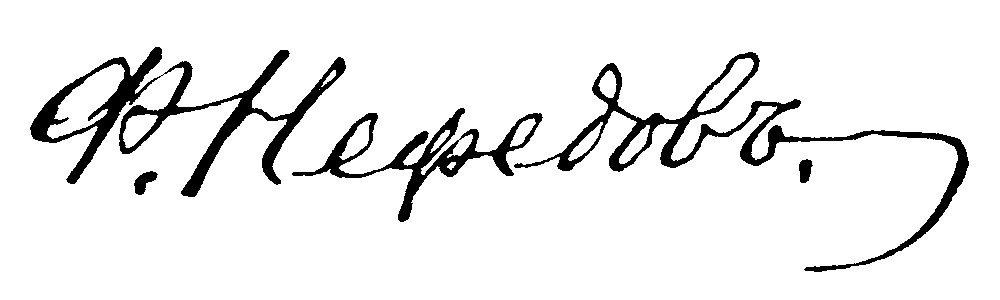
Signature of: filipp nefyodov